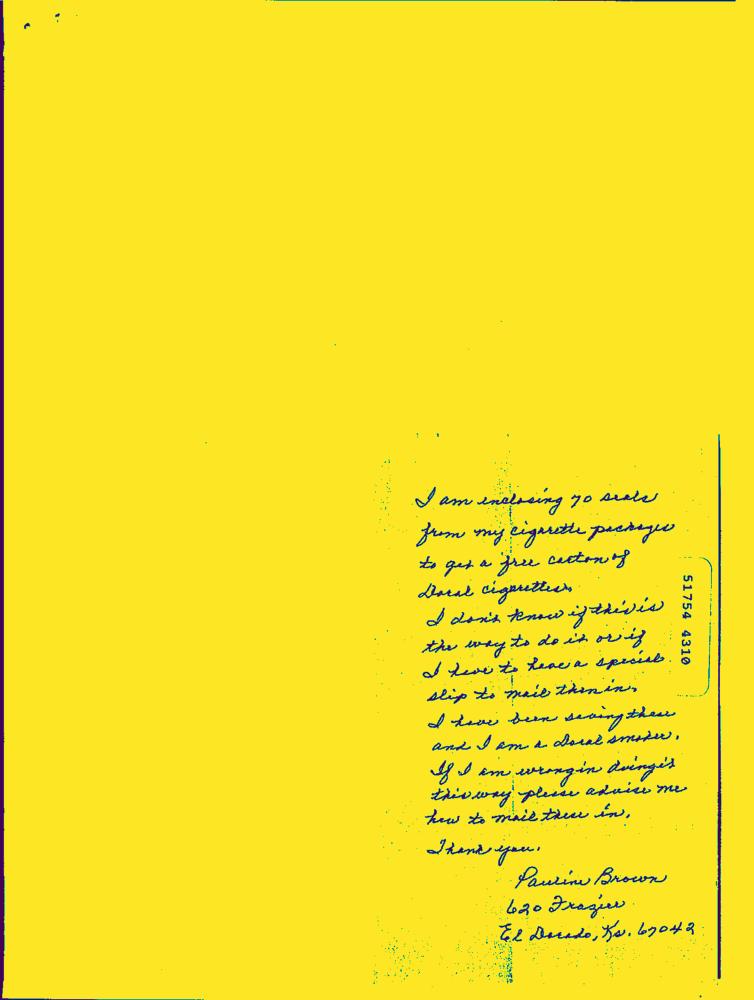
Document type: Hand-Written